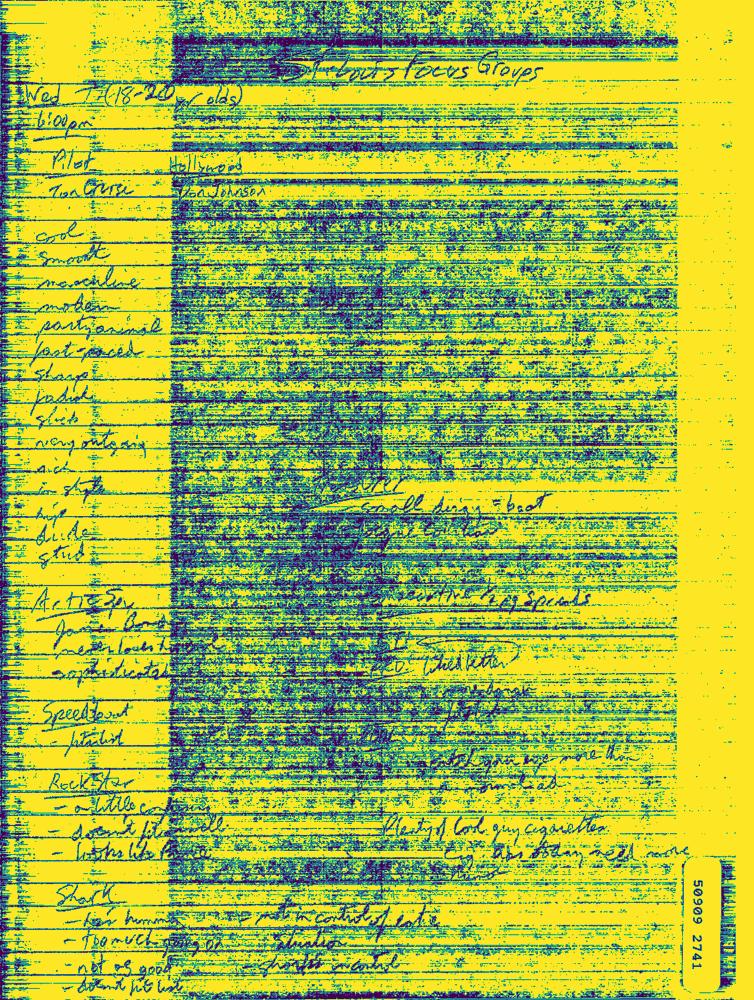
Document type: Hand-Written